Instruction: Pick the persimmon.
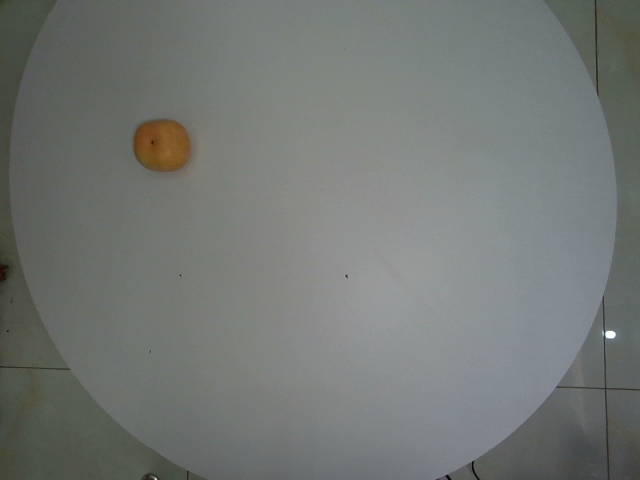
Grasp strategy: vertical